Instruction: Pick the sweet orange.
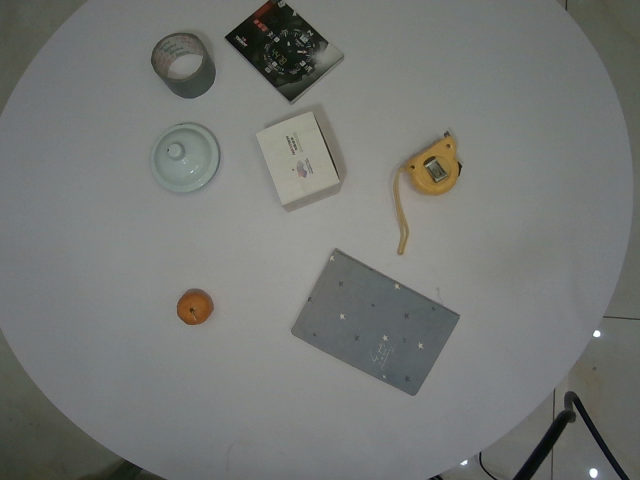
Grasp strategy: vertical